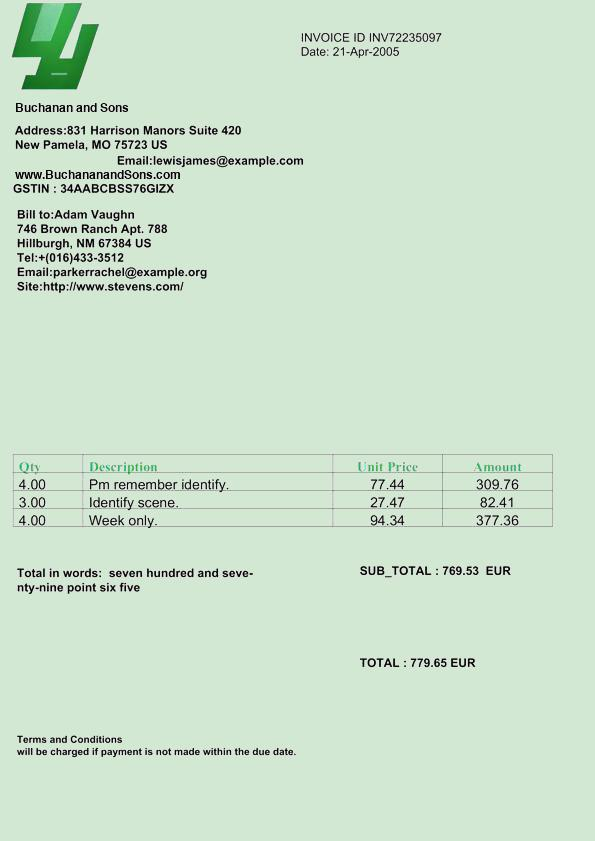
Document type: Invoice